Question: How does the patient history play a role?
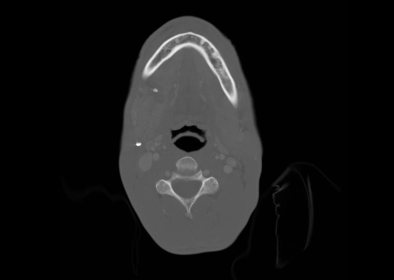
Answer: The patient's history of Hx not provided is key in understanding the case.